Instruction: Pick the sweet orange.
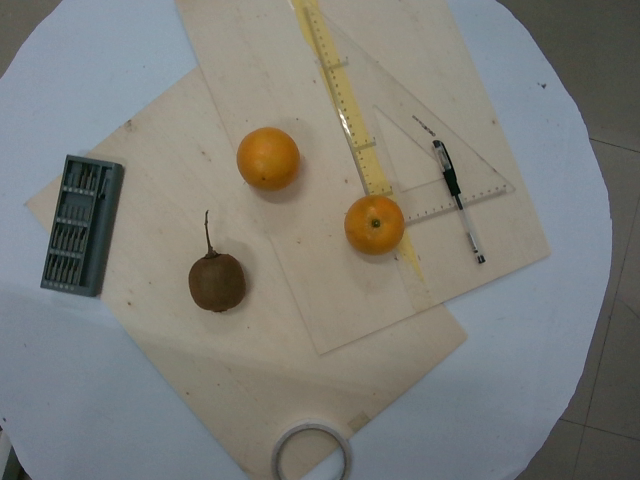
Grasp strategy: vertical